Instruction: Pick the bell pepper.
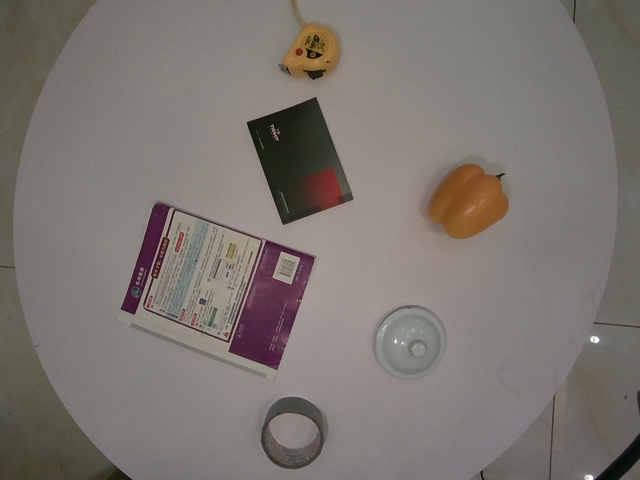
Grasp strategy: vertical